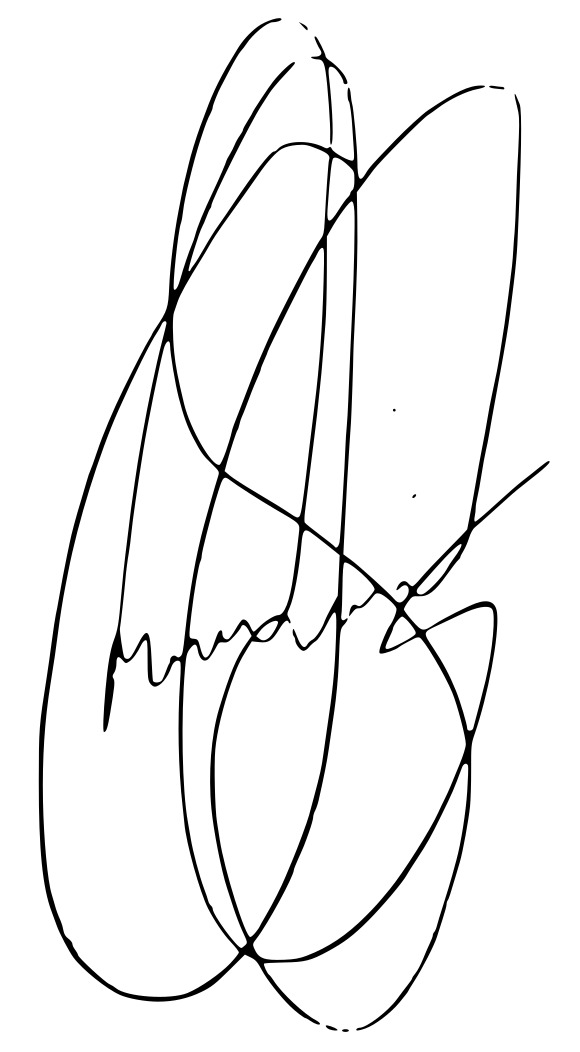
Signature of: orson scott card